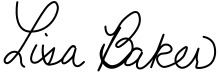
Signature of: lisa baker